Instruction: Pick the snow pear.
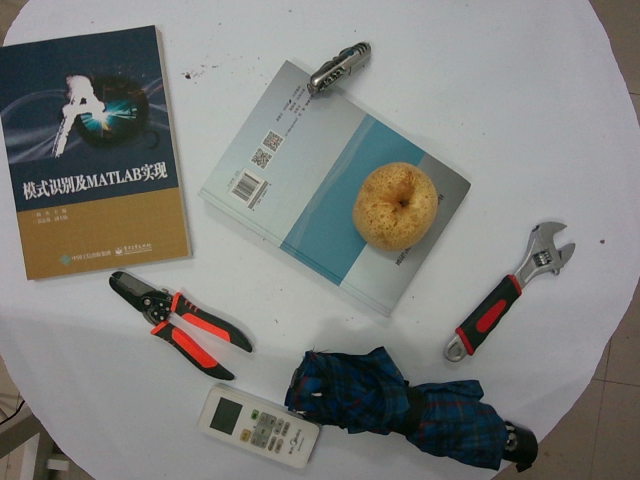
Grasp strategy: vertical